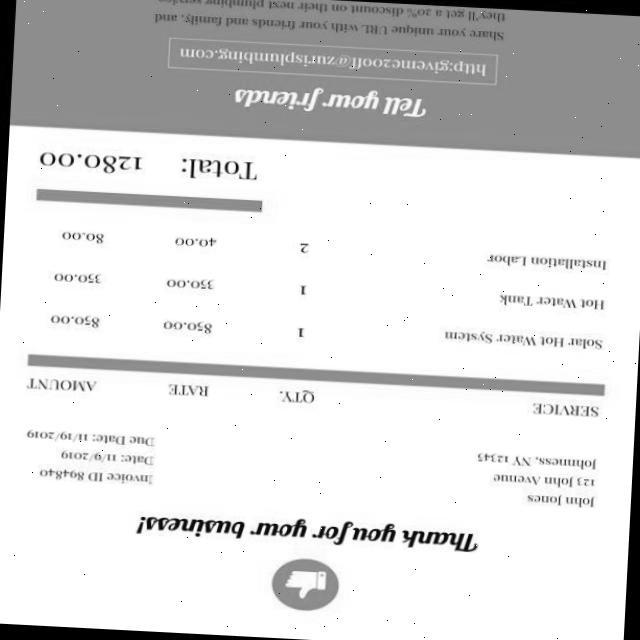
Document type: Invoice